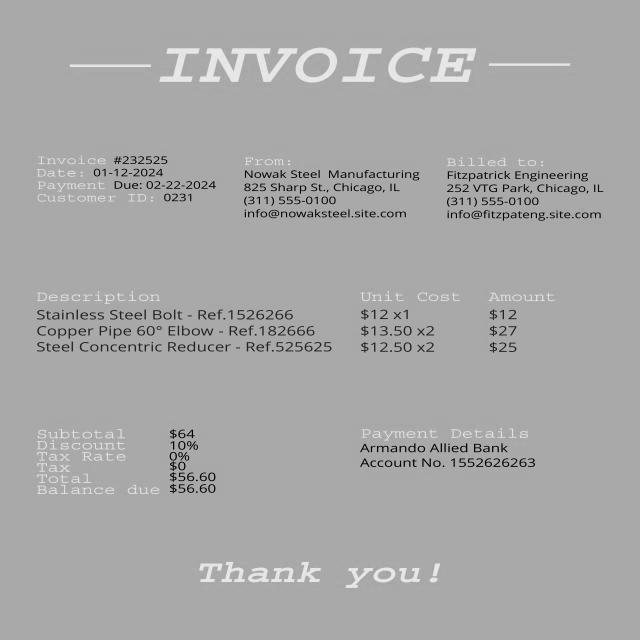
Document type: Invoice